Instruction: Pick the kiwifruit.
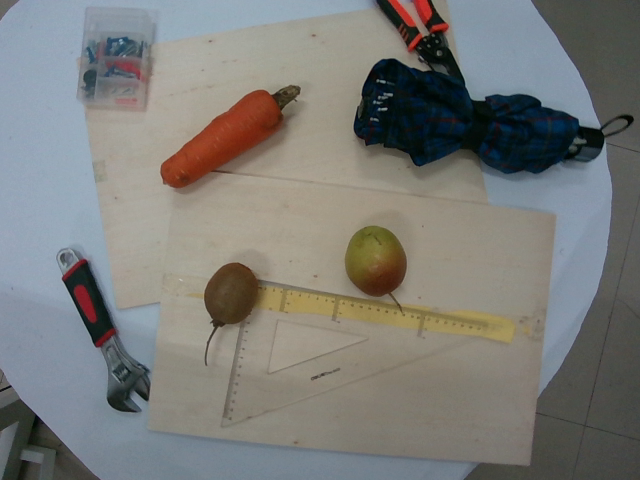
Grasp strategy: vertical